Question: What could the diagnosis suggest?
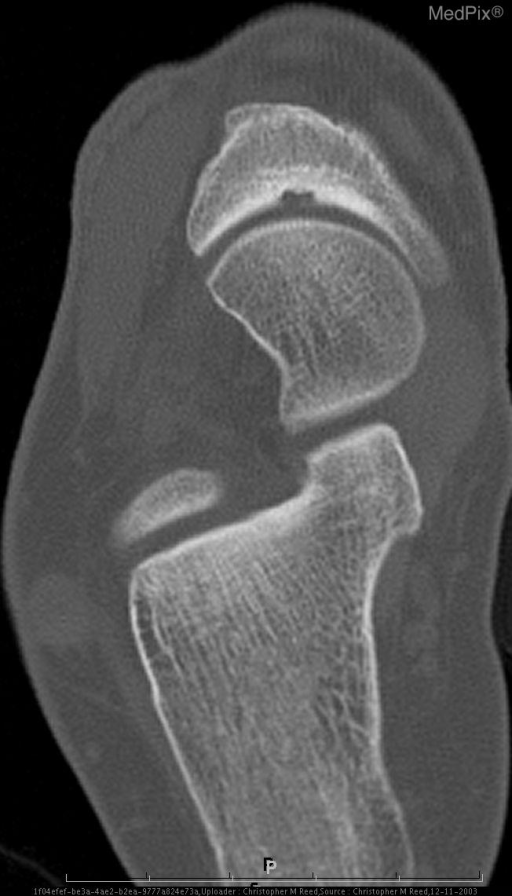
Answer: The possible diagnosis includes Stress fracture (Expect to see partial or complete sagittal fracture line through navicular)
Osteonecrosis (Usually see sclerosis and/or collapse of the navicular).